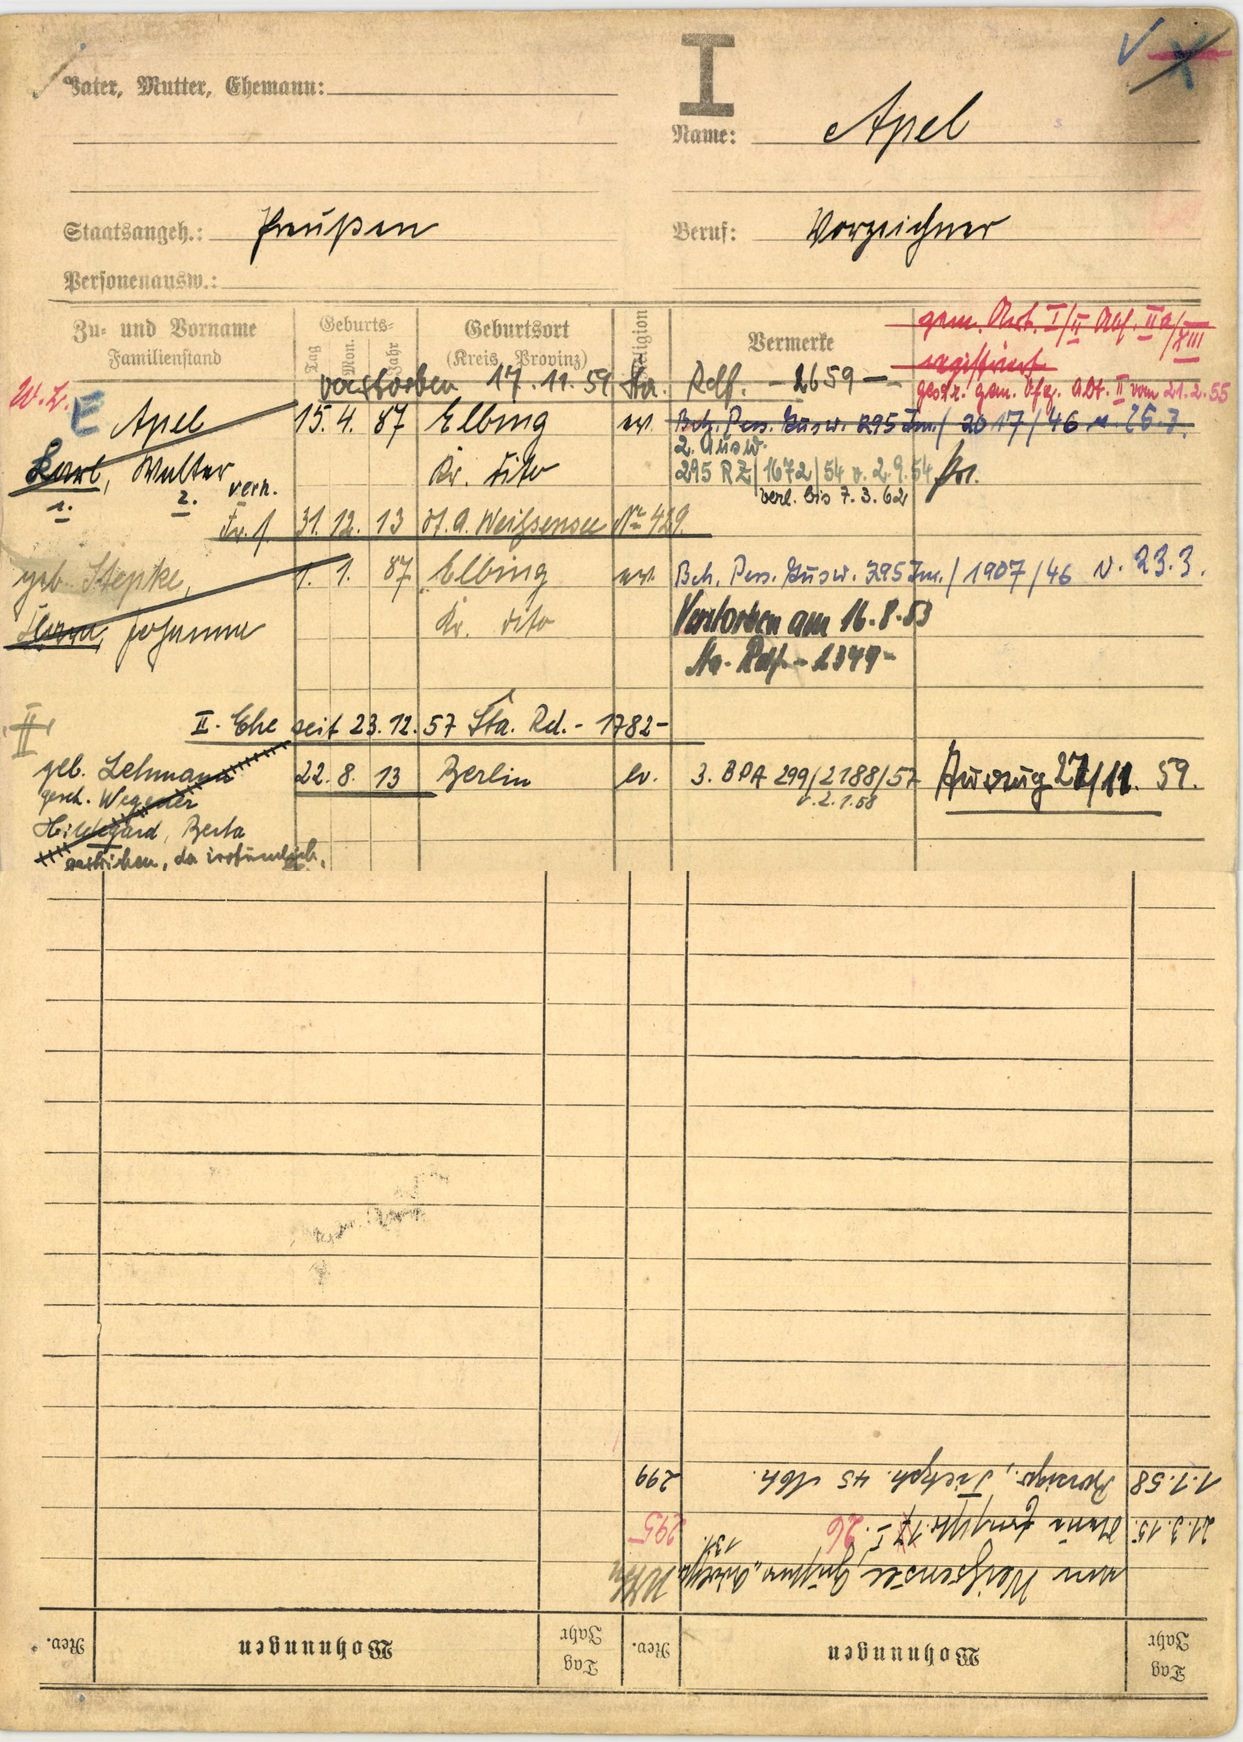
Apel